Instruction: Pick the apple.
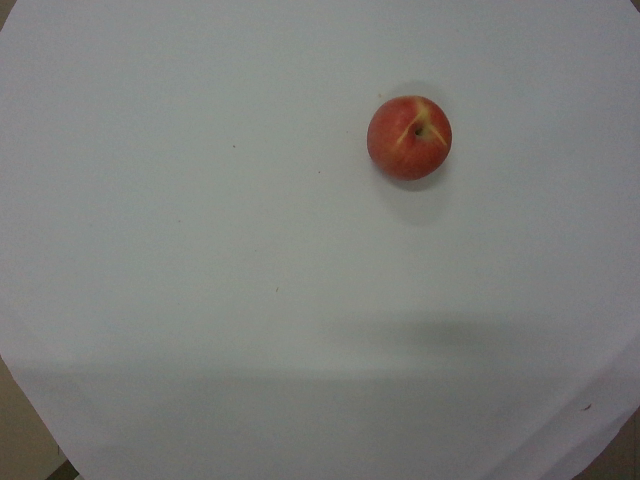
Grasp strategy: vertical